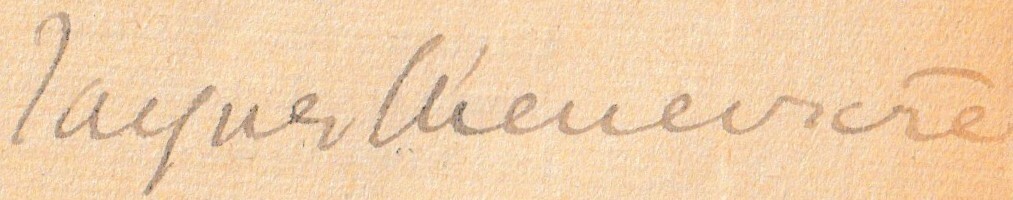
Signature of: jacques chenevière